Question: Which state is mentioned in the document?
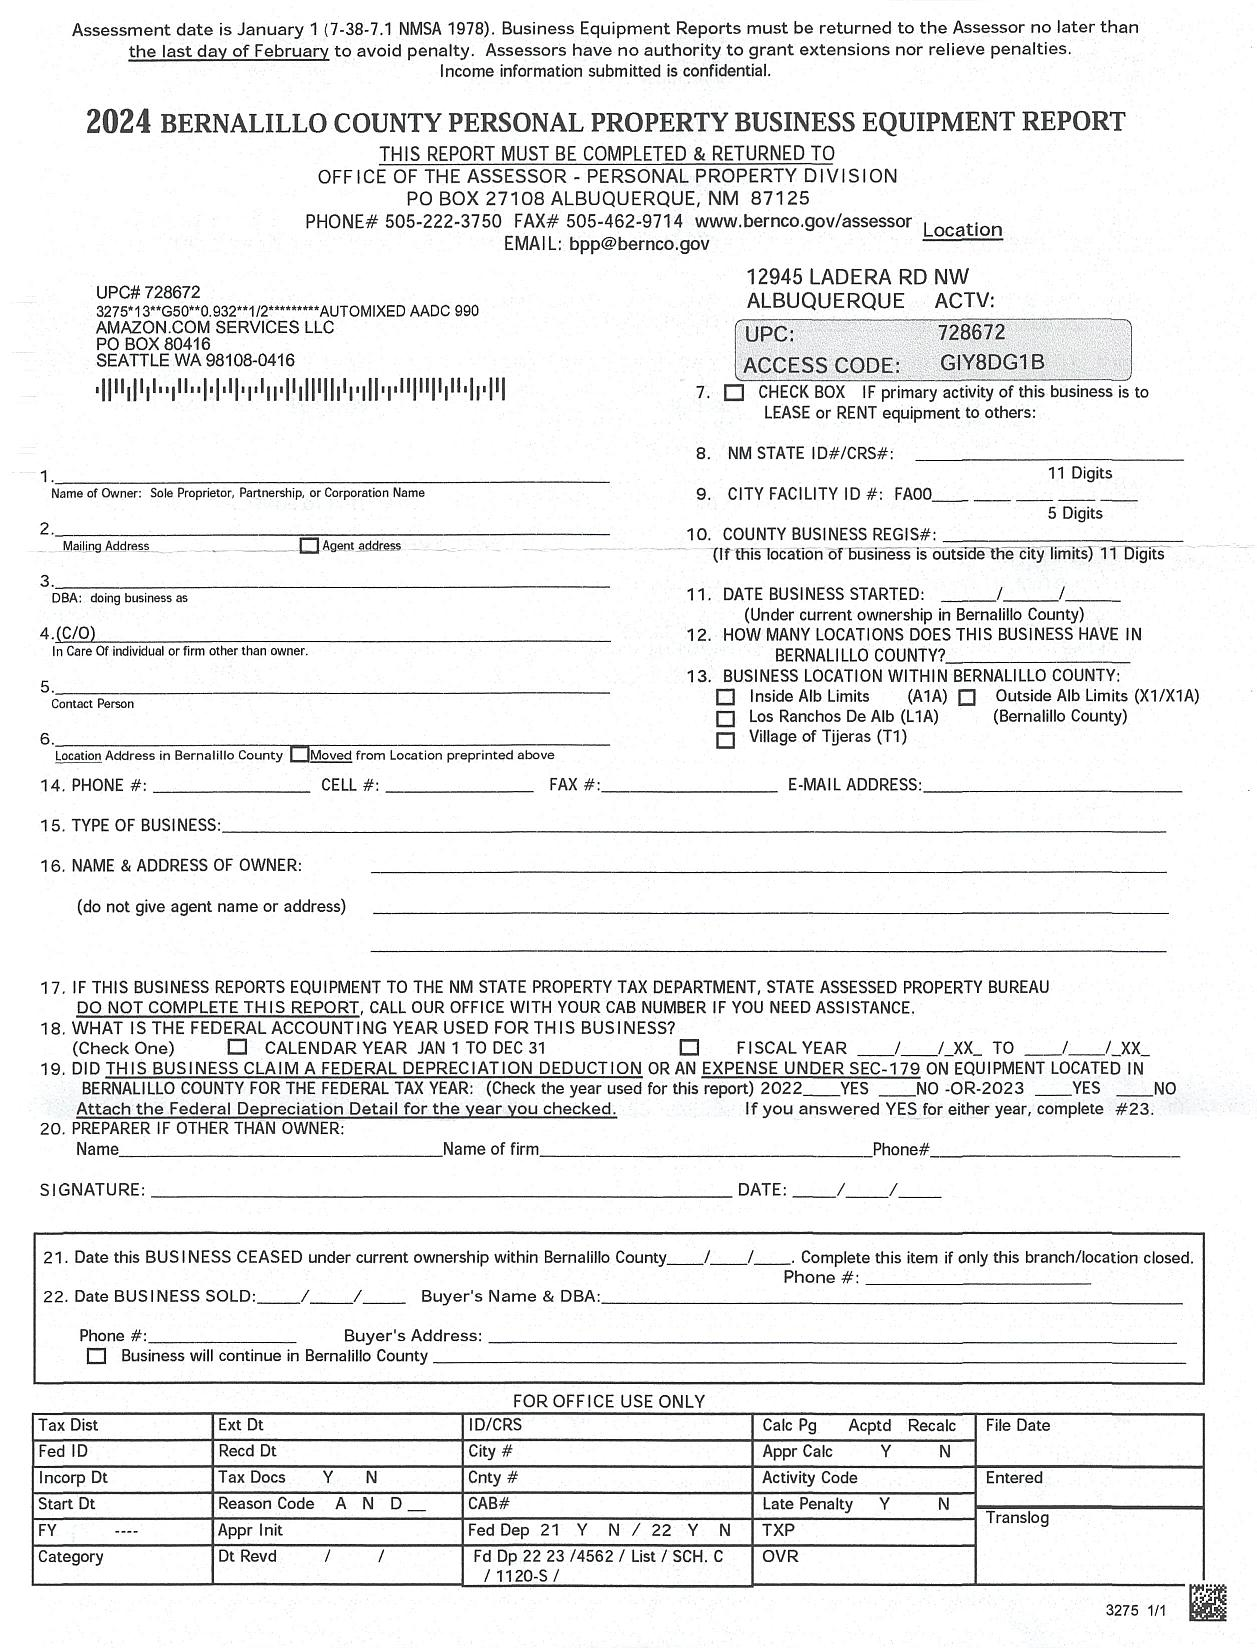
Answer: "NM"